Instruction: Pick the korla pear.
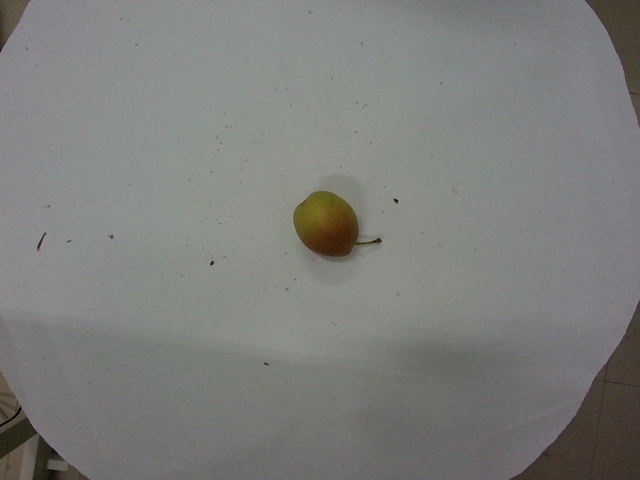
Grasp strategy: vertical